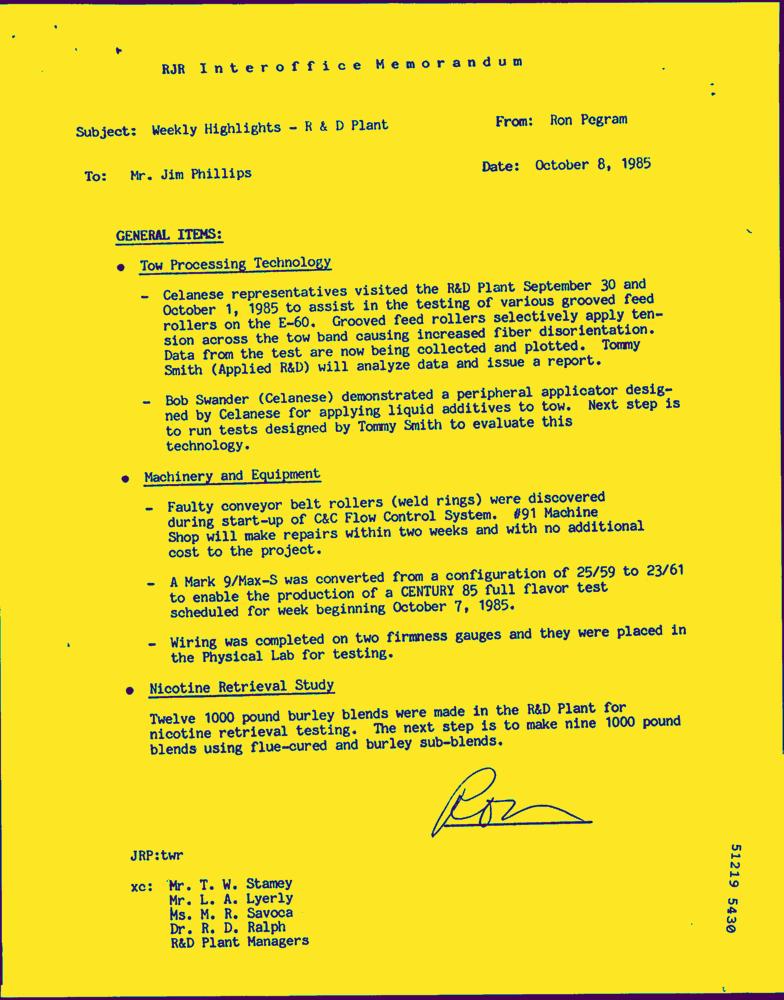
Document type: Letter-Doc